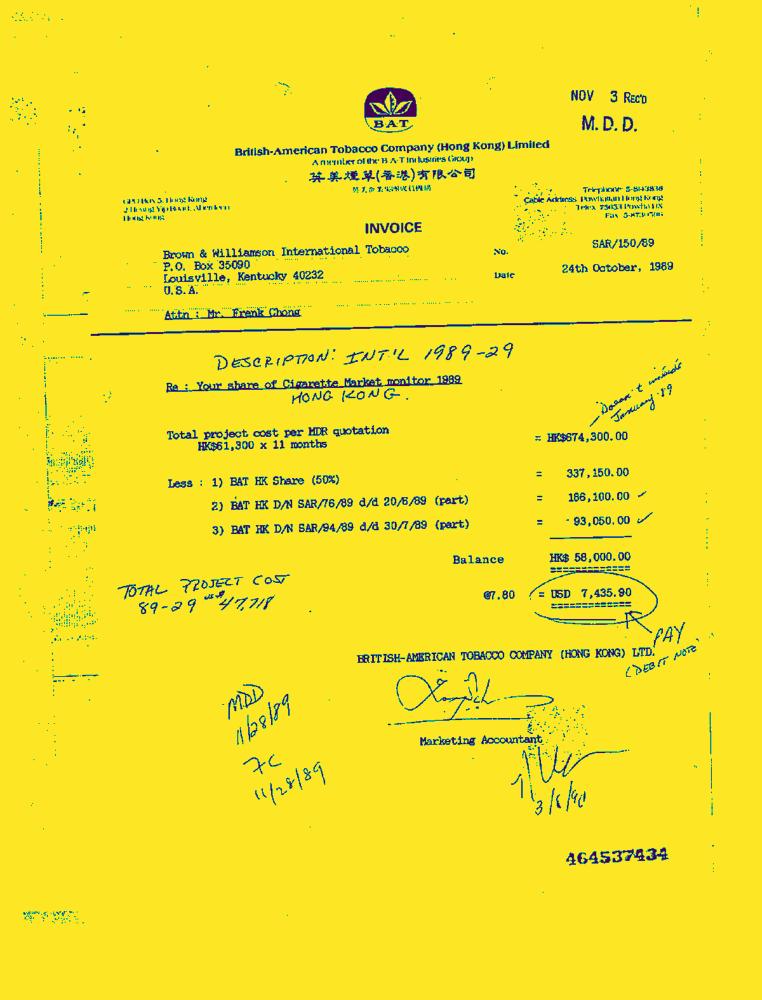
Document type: Invoice-Doc